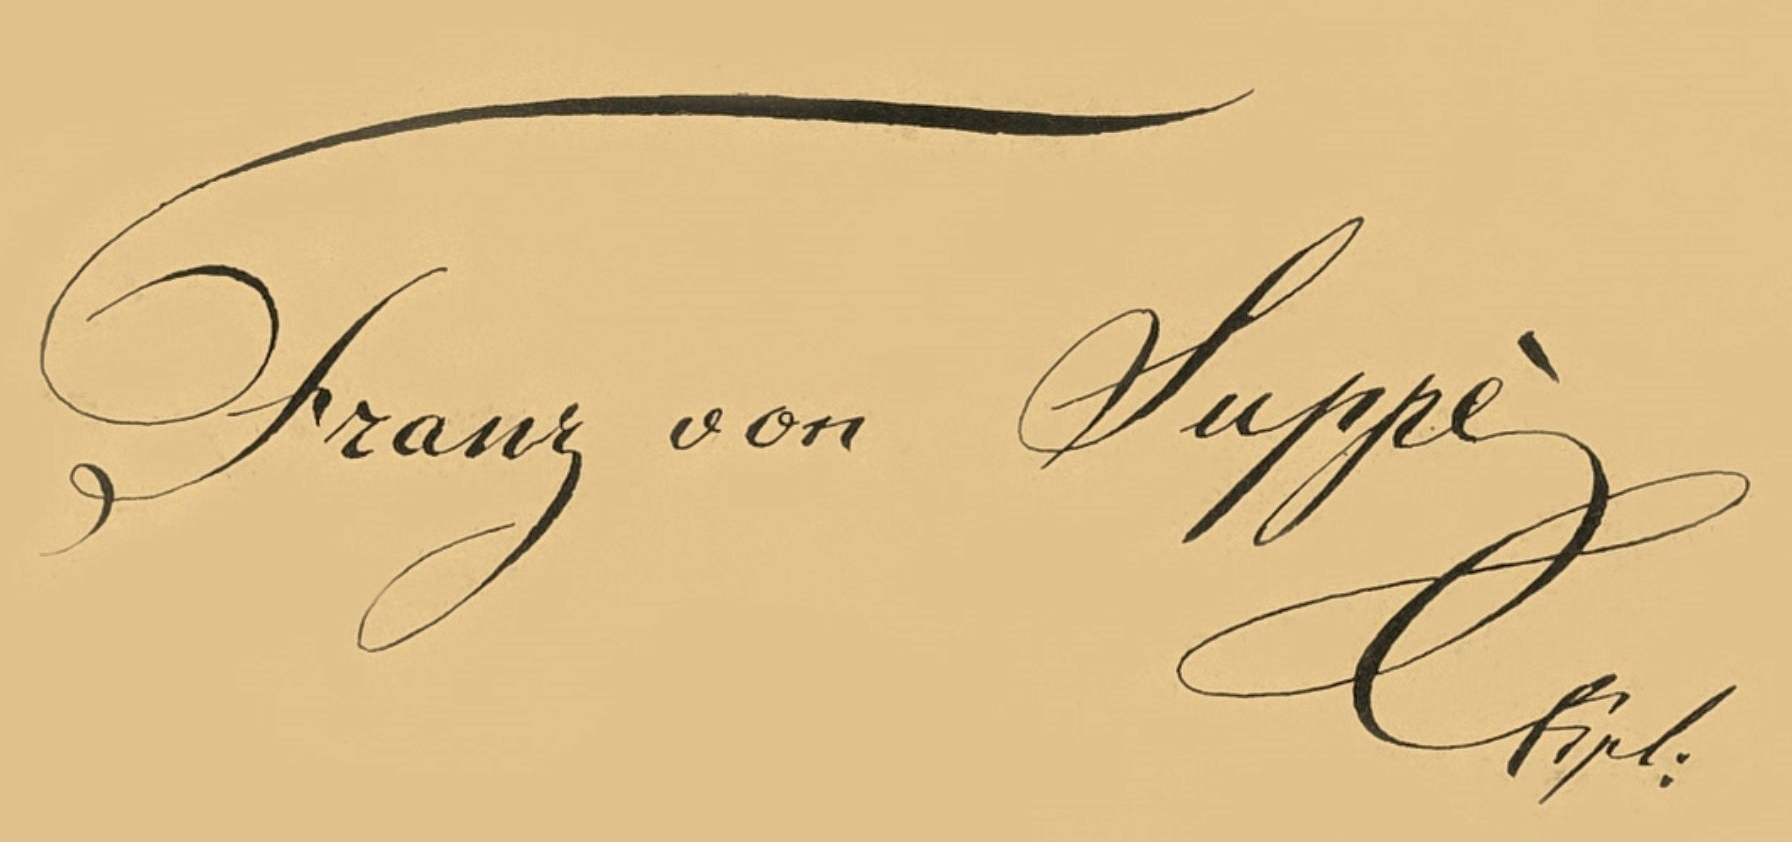
Signature of: franz von suppè